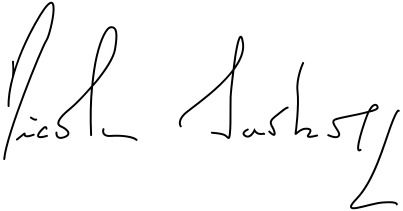
Signature of: nicolas sarkozy